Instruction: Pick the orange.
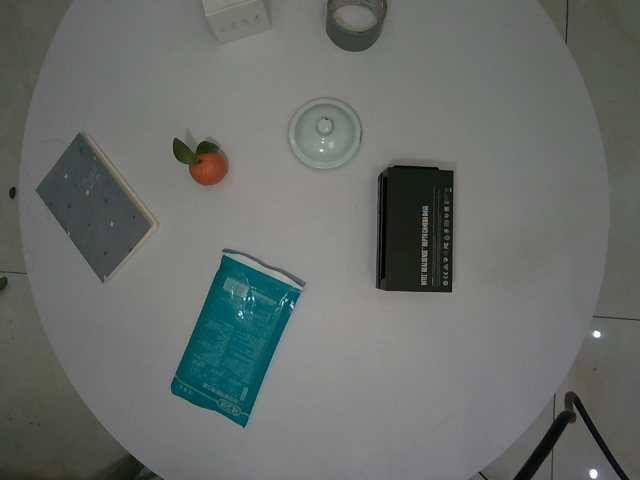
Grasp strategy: vertical